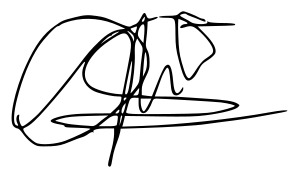
Signature of: gloria elizo